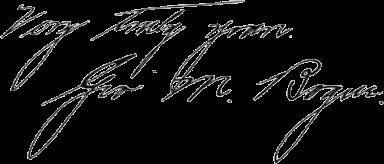
Signature of: george marquis bogue